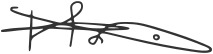
Signature of: john blankenstein